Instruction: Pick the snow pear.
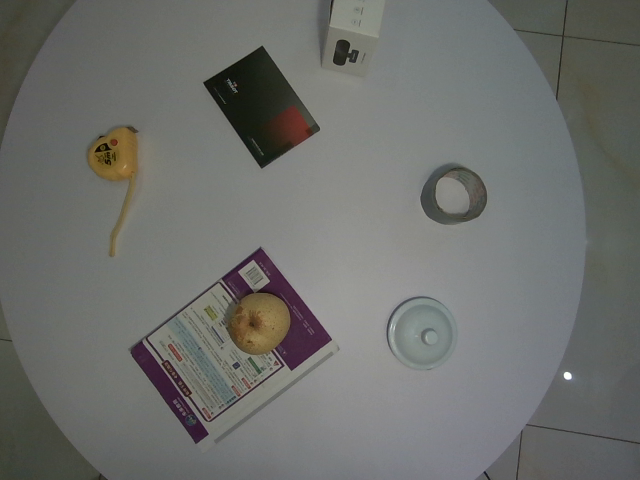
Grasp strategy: vertical